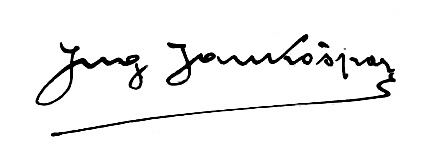
Signature of: jan kašpar